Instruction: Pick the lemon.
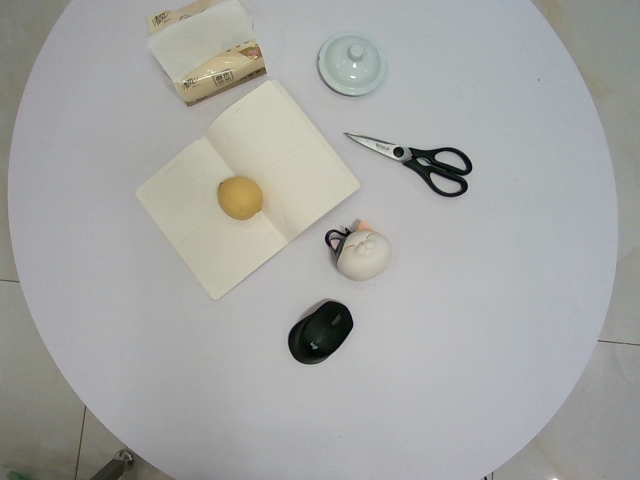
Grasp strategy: vertical